Question: What type of tax is indicated in the document, personal property or real estate?
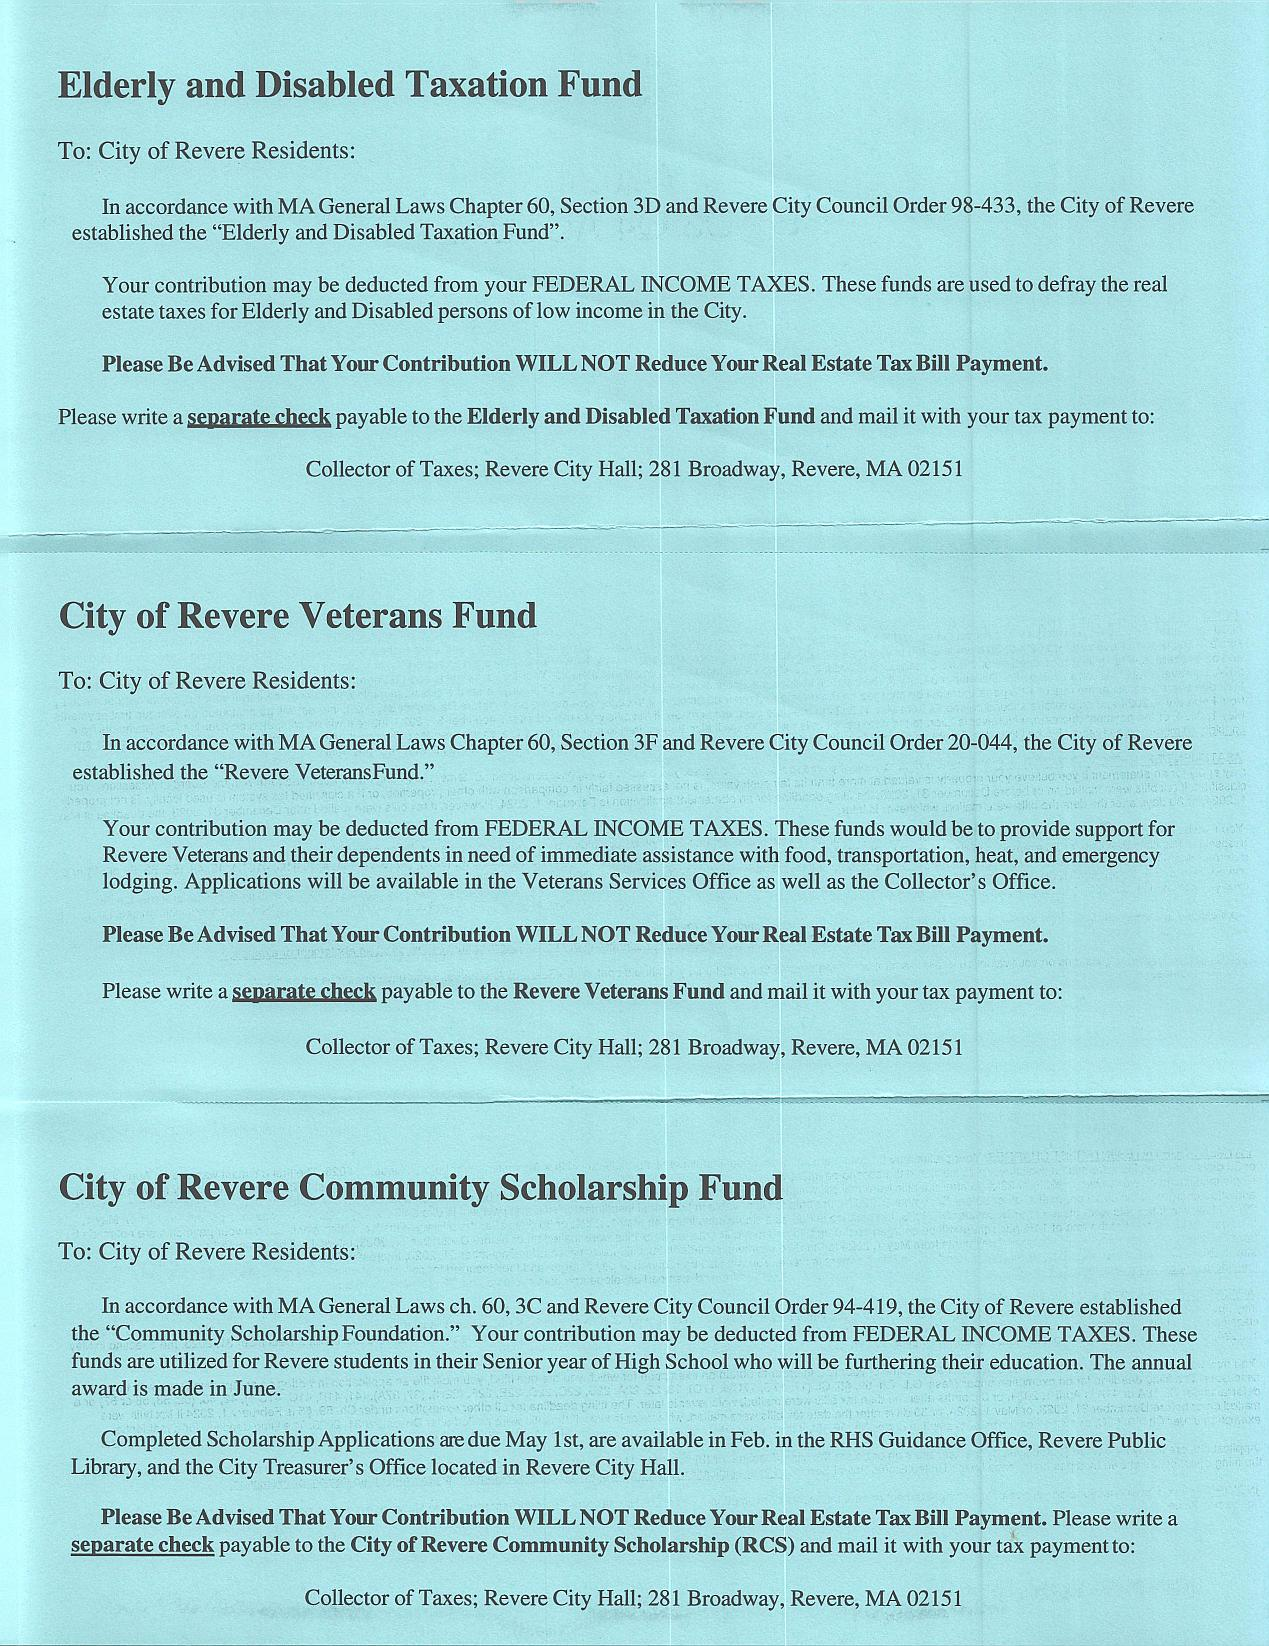
Answer: "FEDERAL INCOME TAXES"